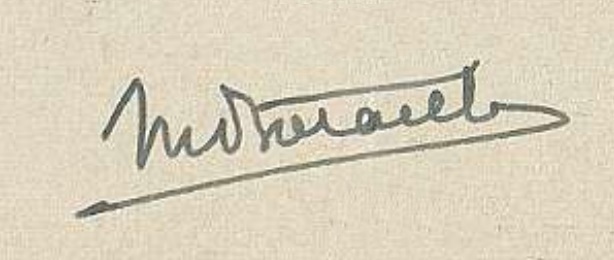
Signature of: marcel bataillon